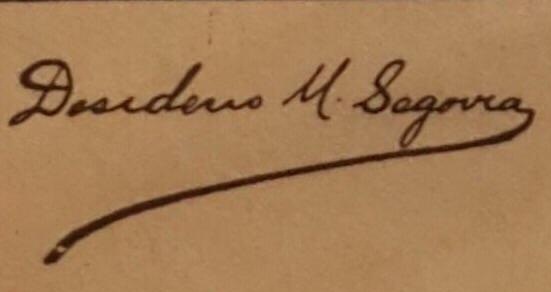
Signature of: desiderio segovia montania